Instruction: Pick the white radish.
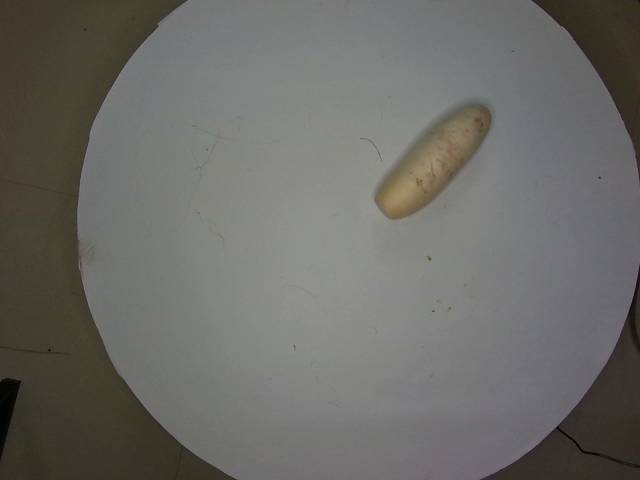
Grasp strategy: vertical